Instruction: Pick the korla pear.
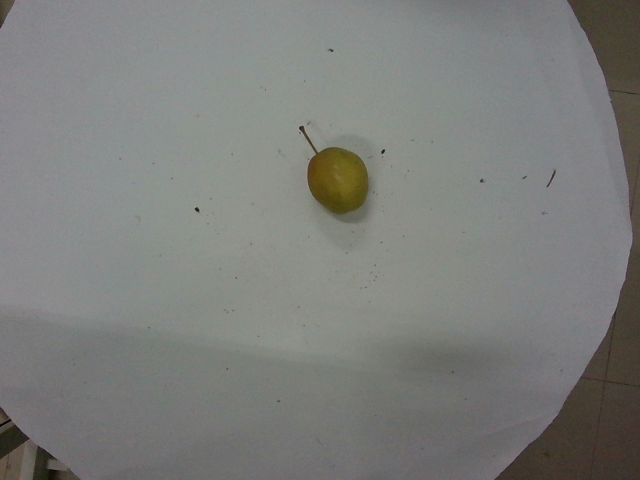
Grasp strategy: vertical